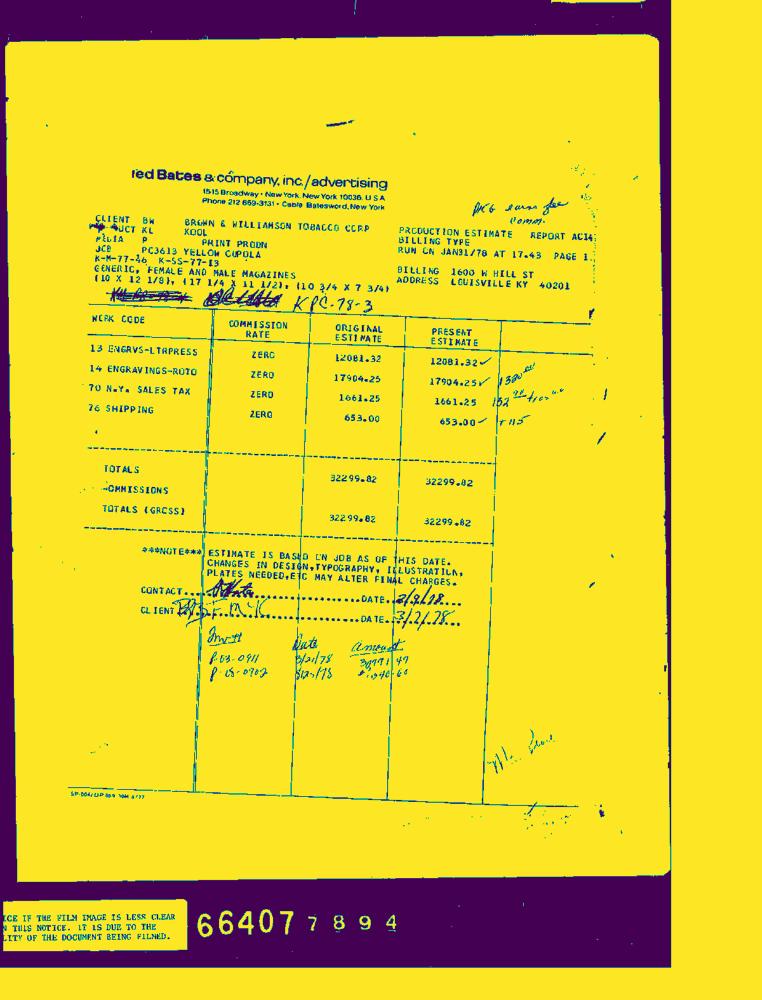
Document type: Invoice-Doc